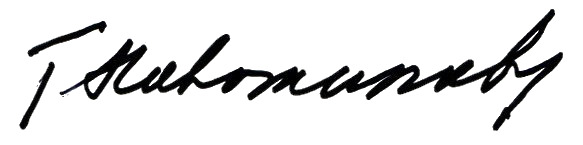
Signature of: genrikh novozhilov